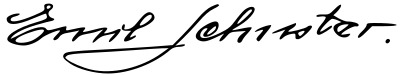
Signature of: emil szuster